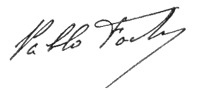
Signature of: pablo fortin